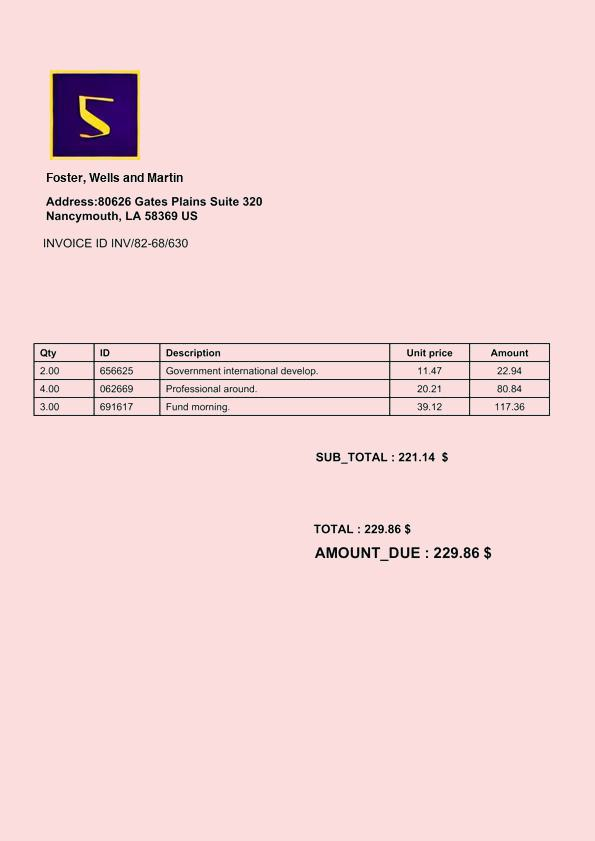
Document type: Invoice